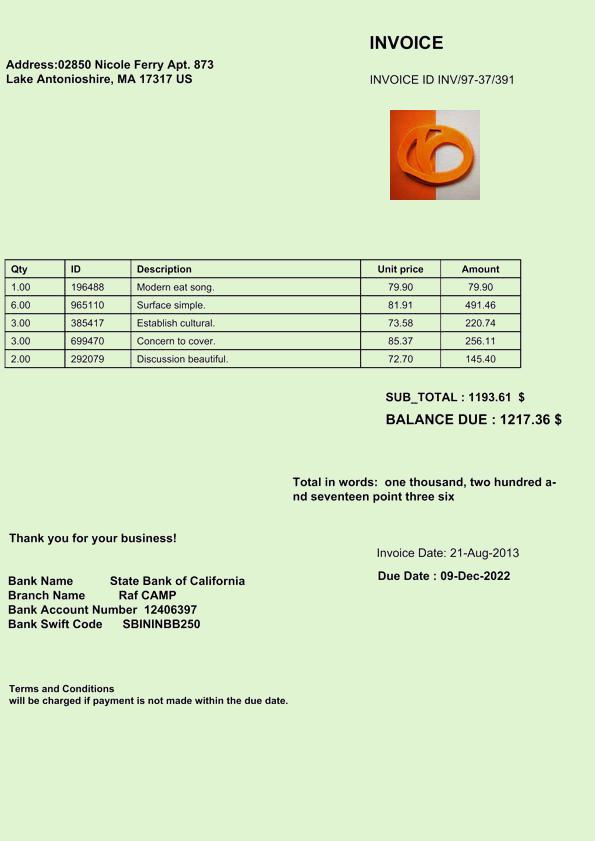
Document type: Invoice